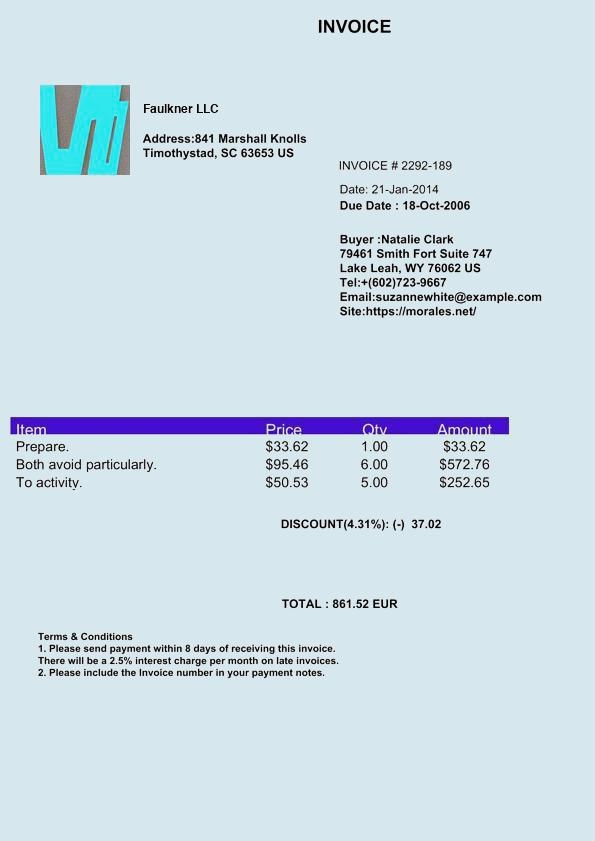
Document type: Invoice